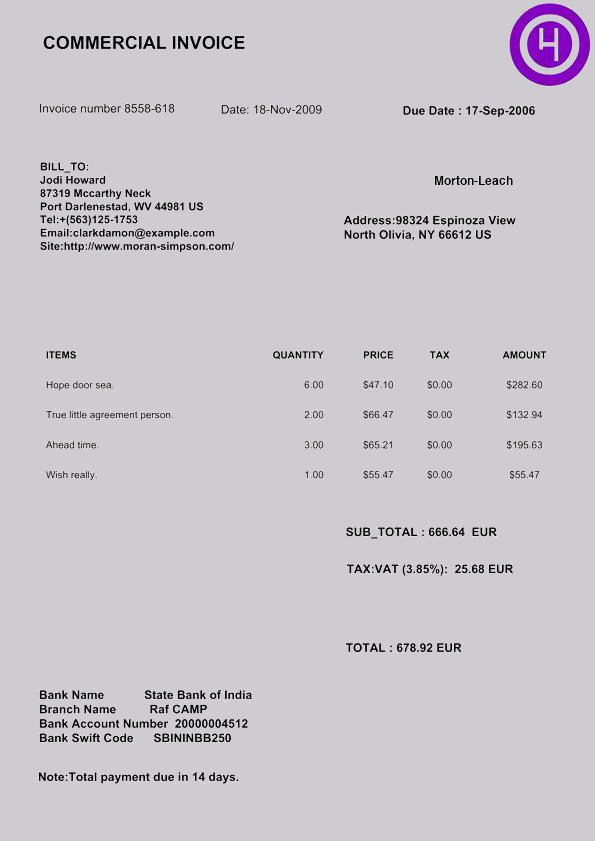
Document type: Invoice